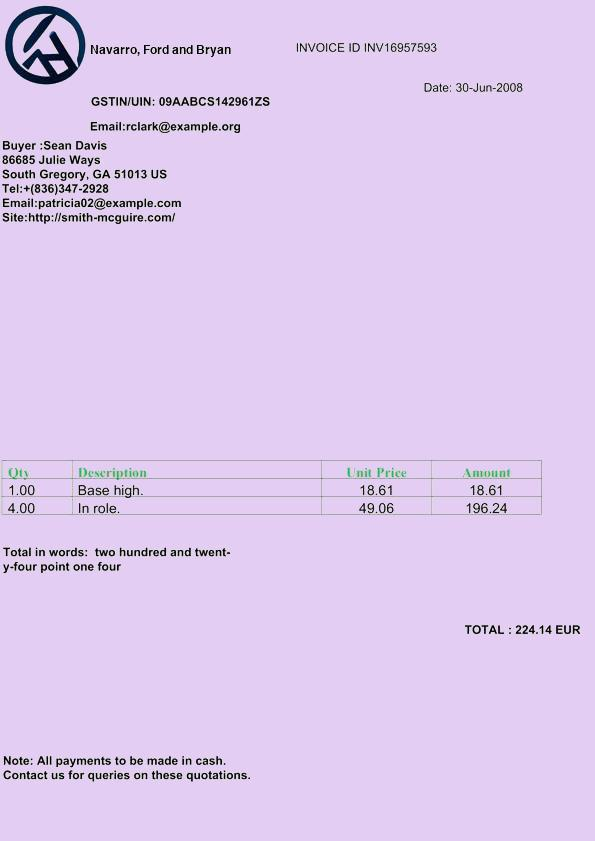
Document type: Invoice